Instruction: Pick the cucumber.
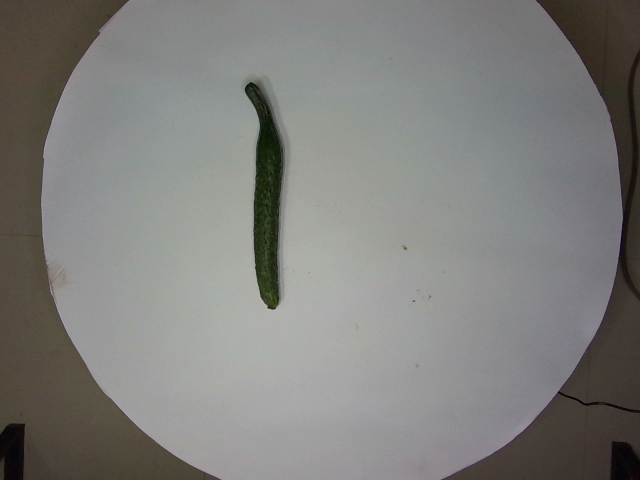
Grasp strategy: vertical